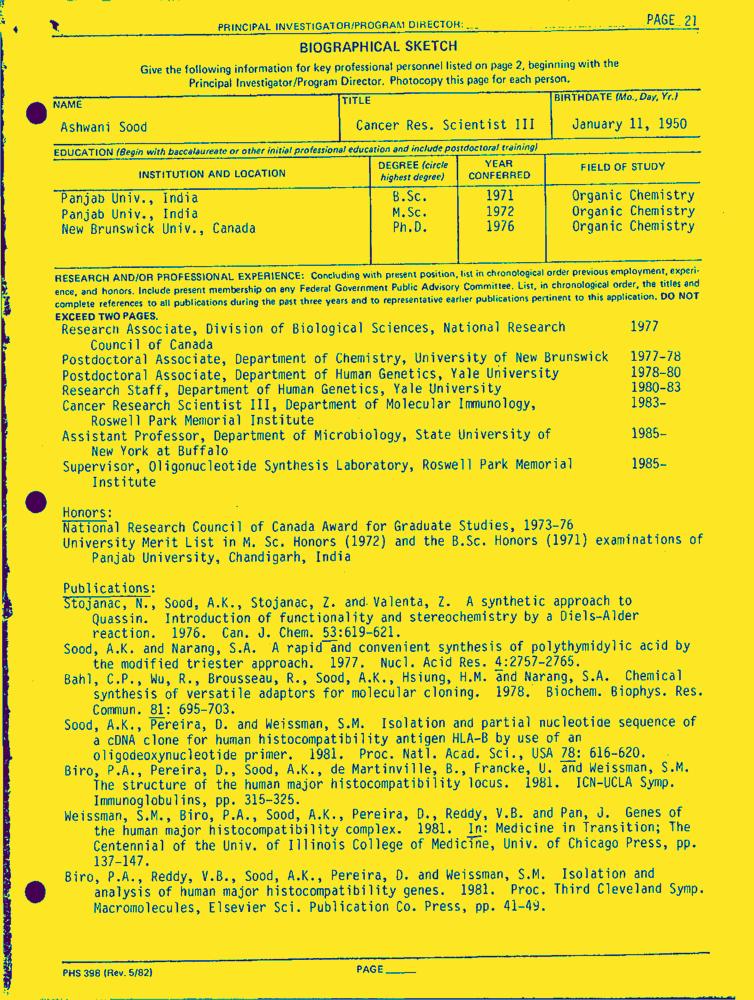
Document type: Resume-Doc